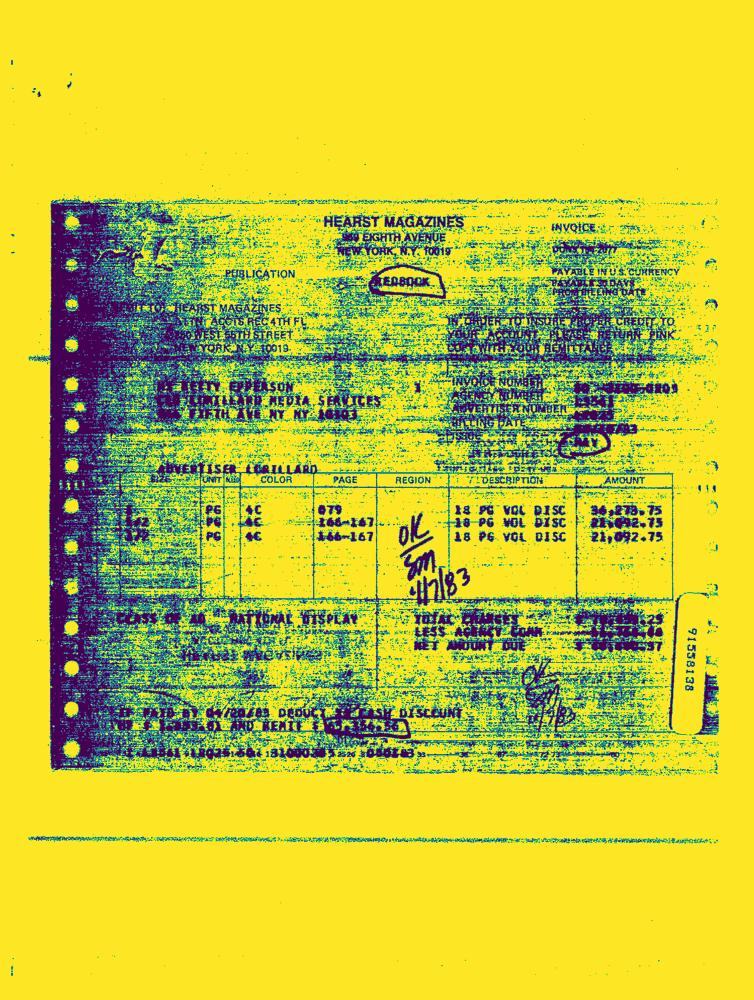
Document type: Invoice-Doc